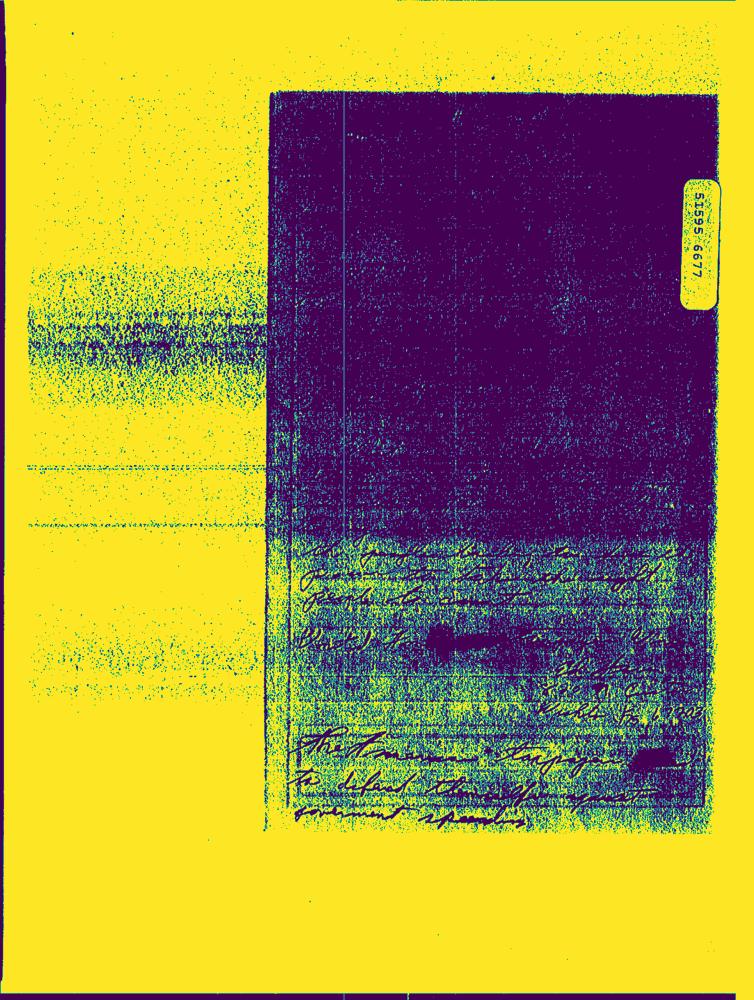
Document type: Hand-Written